Patient: Female, age 57
A previously healthy 57-year-old woman visited a local hospital for a cough and nasal discharge persisting for 3 months. Blood tests revealed severe leukopenia (700/muL), and a computed tomography (CT) scan revealed pneumonia in the right lung and mild-to-moderate splenomegaly (Fig. 1a and b). She was therefore suspected of having a hematological disorder and was referred to our hospital.
Upon the initial visit to our hospital, she was afebrile, and her vital signs were unremarkable. No skin lesions were observed. She had a history of pregnancy, and she had no family history of hematological or autoimmune diseases. She had taken no medication for at least three months. Her white blood cell count was 710/muL (neutrophils: 11%; lymphocytes: 57%), red blood cell count was 4.23x106/muL, hemoglobin was 12.2 g/dL, hematocrit was 36.3%, mean corpuscular volume was 85.8 fL, reticulocyte count was 85x103/muL, and platelet count was 141x103/muL. Her findings for serum biochemical tests were all normal (Supplementary Table 1). C-reactive protein was weakly positive (0.5 mg/dL), and soluble interleukin-2 receptor (sIL-2R) was elevated (1,880 U/mL). Serological tests excluded infection with hepatitis B and C viruses, HIV, Mycoplasma pneumoniae, Chlamydia pneumoniae, and Mycobacterium tuberculosis, and tests for Epstein-Barr virus indicated a previous but not recent infection (supplementary Table 1). Fluorodeoxyglucose (FDG) positron emission tomography-CT revealed diffuse and mild FDG uptake in the spleen and the bone marrow of the trunk and proximal extremities. A bone marrow biopsy revealed a slightly hypercellular marrow with mild reticulin fibrosis (Fig. 2a). Bone marrow smears revealed a decrease in mature segmented neutrophils (0.4%) with a relative increase in myelocytes without an increase in blastic cells (Fig. 2b, Supplementary Table 2). Phenotypically abnormal lymphoid populations were not detected by flow cytometry. Morphological dysplasia was not detected in any of the hematological cell lineages. The myeloid:erythroid ratio was 2.27. Flow cytometric analyses detected no abnormal cell populations in the bone marrow cells, and a chromosomal analysis showed a normal karyotype.
To screen for autoimmune diseases, a series of autoantibodies were measured. The results indicated that anti-single stranded DNA antibody was positive (209 AU/mL), rheumatoid factor was weakly positive (11.7 IU/mL), and antinuclear antibody was weakly positive, with a titer of 1:40. Other autoantibodies, including anti-double stranded DNA, anti-ribonucleoprotein (RNP), and anti-SS/A antibodies were negative. The indirect granulocyte immunofluorescence test (GIFT) detected antibodies that reacted with both human neutrophil antigen (HNA)-1a and HNA-1b in her serum (Table 1). HNA typing by the GIFT revealed that the patient had HNA-1a/1b alleles, indicating that the antibodies detected in her serum were autoantibodies. Because her symptoms and signs did not meet the diagnostic criteria for common autoimmune disorders, such as rheumatoid arthritis, Sjogren's syndrome, or systemic lupus erythematosus, the patient was diagnosed with primary AIN.
Oral levofloxacin and itraconazole were administered for pneumonia, and, because spontaneous recovery of her neutrophil count was expected, she was followed as an outpatient. However, 5 weeks later, severe neutropenia persisted, and we admitted the patient to our hospital and began daily subcutaneous injections of G-CSF at a dose of 5 mug/kg. She developed a high-grade fever on the day of admission, and oral levofloxacin was switched to intravenous tazobactam/piperacillin. Her body temperature normalized on post-admission day 3. However, her neutrophil count, which was 130/muL on admission, did not respond to G-CSF therapy through day 8, so we discontinued G-CSF therapy and started oral prednisolone at a dose of 0.5 mg/kg/day (Fig. 3). Her neutrophil count began to increase immediately (Fig. 3). Chest X-ray taken 15 days after the initiation of prednisone showed that the pneumonia had improved. Twenty-eight days after starting prednisolone, autoantibodies against HNA-1a and HNA-1b had disappeared from her serum (Table 1). Abdominal CT revealed improvement in her splenomegaly (Fig. 1c), and she was discharged four days later. The prednisolone dosage was gradually tapered and was discontinued 10 months after its initiation (Fig. 3). Her neutrophil count remained normal at her last visit (two months after discontinuation of prednisolone).
Keywords: autoimmune neutropenia, granulocyte-colony-stimulating factor, human neutrophil antigen
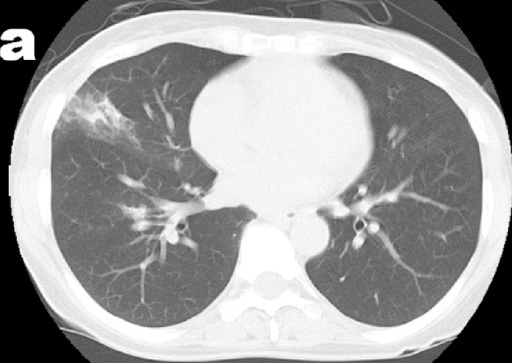
Image caption: Computed tomography (CT) scans. CT scans taken during the initial visit to a local hospital showed mild pneumonia in the right upper lobe.